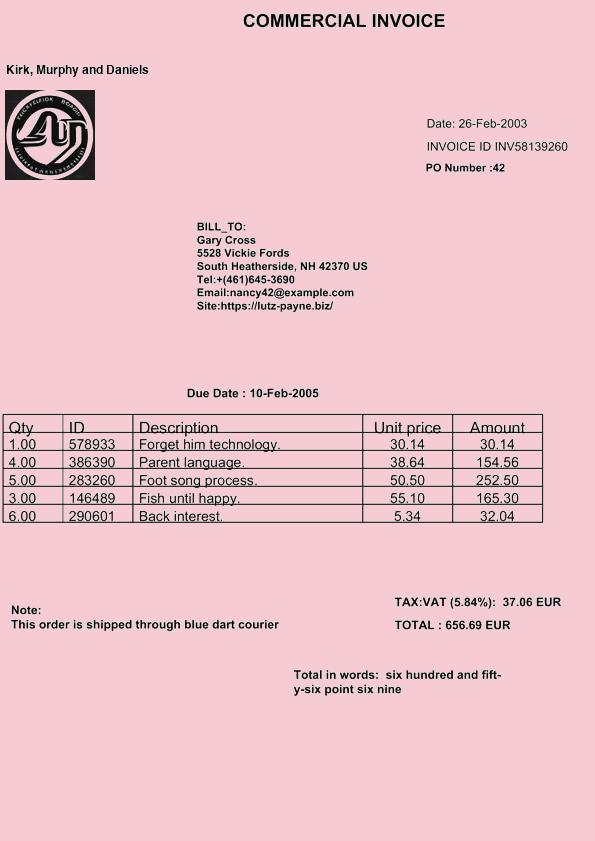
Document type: Invoice